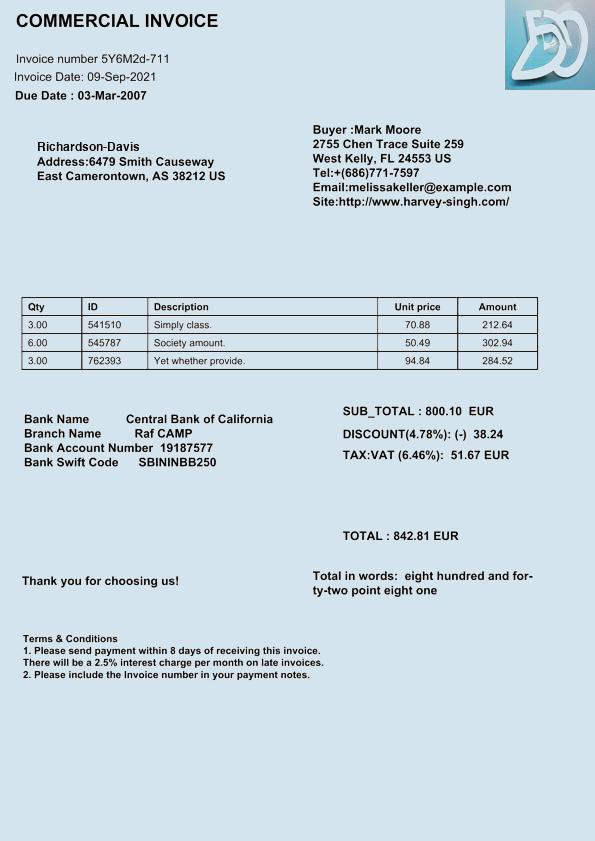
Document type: Invoice